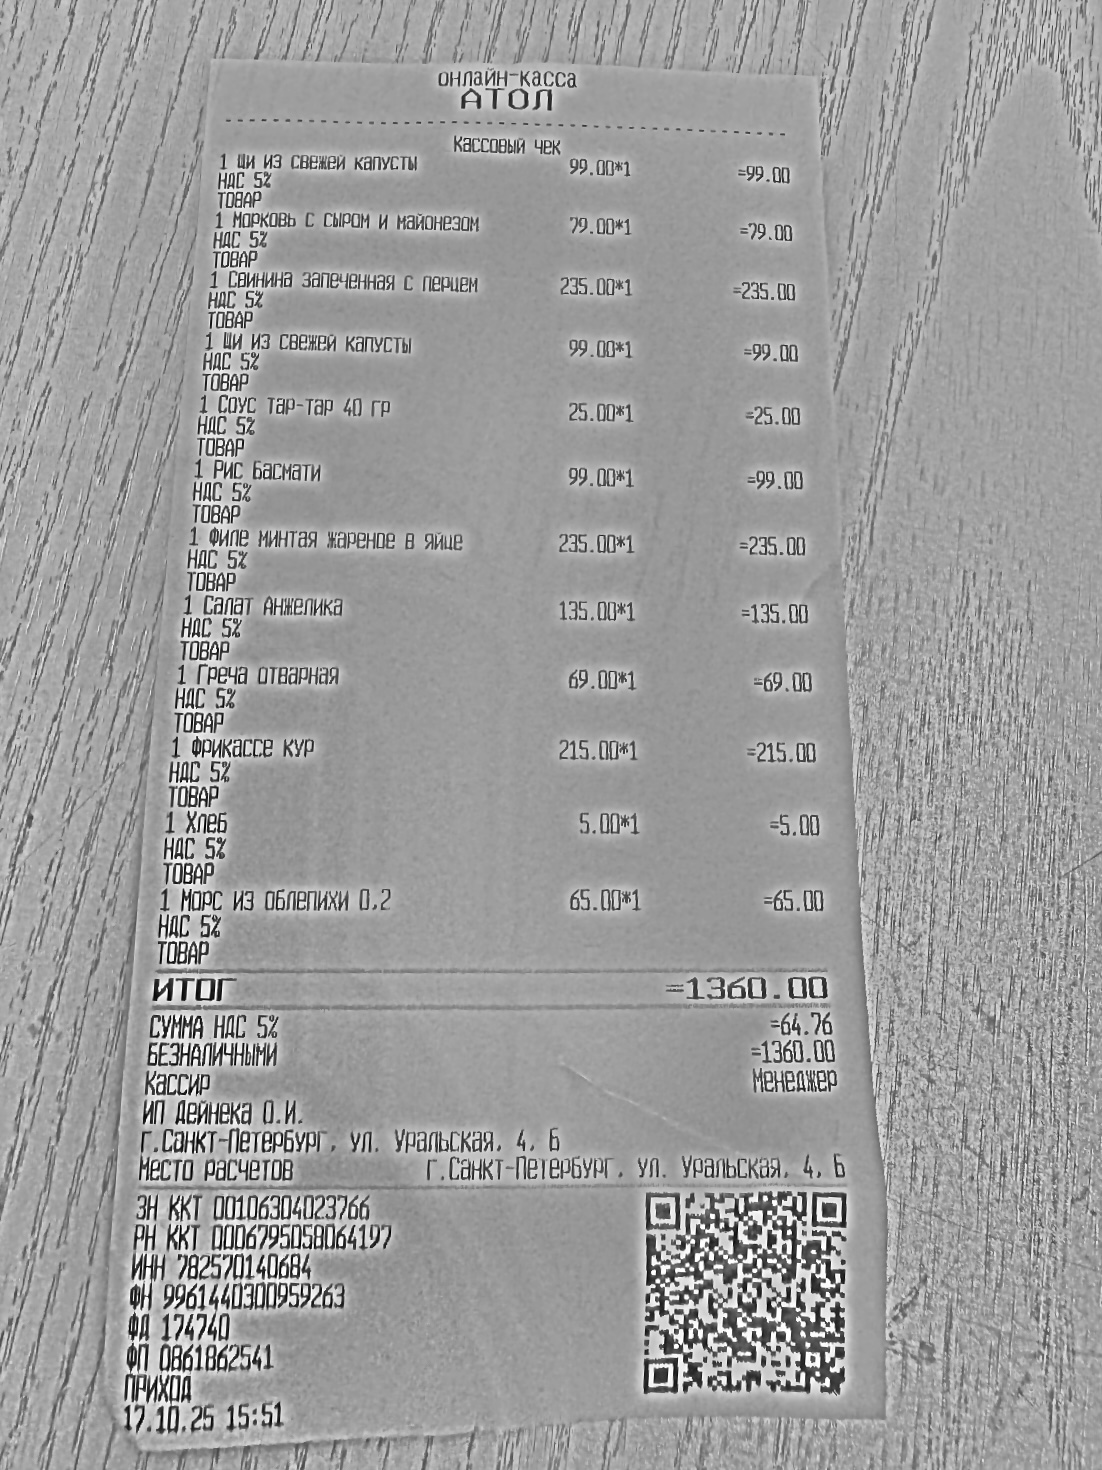
Продавец: ИП Дейнека О.И.
ИНН: 782570140684
Дата: 17.10.25
Товары: 1 Щи из свежей капусты; 1 Морковь с сыром и майонезом; 1 Свинина запеченная с перцем; 1 Щи из свежей капусты; 1 Соус тар-тар 40 гр; 1 Рис Басмати; 1 Филе минтая жареное в яйце; 1 Салат Анжелика; 1 Греча отварная; 1 Фрикассе кур; 1 Хлеб; 1 Морс из облепихи 0,2
Количество: 1; 1; 1; 1; 1; 1; 1; 1; 1; 1; 1; 1
Цена: 99.00; 79.00; 235.00; 99.00; 25.00; 99.00; 235.00; 135.00; 69.00; 215.00; 5.00; 65.00
Сумма: 99.00; 79.00; 235.00; 99.00; 25.00; 99.00; 235.00; 135.00; 69.00; 215.00; 5.00; 65.00
Итого: 1360.00